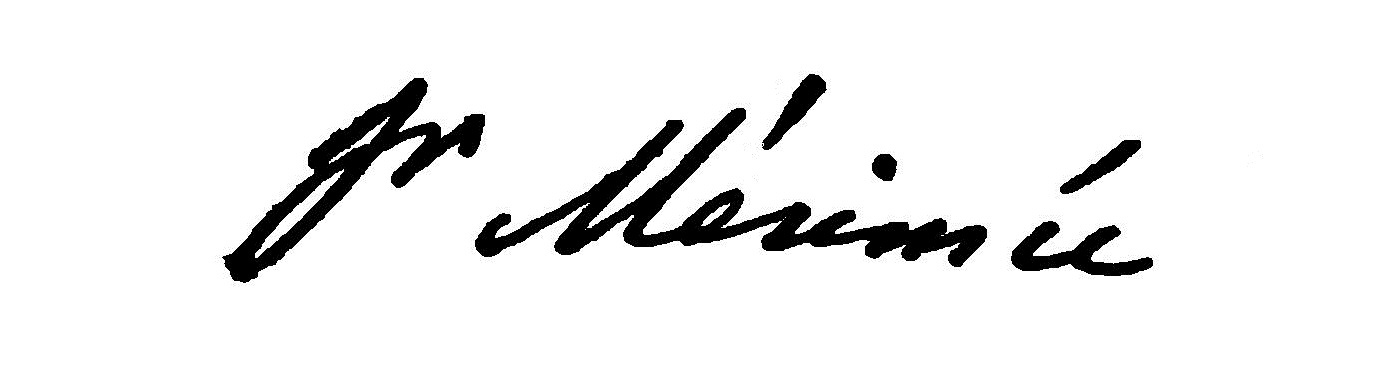
Signature of: prosper mérimée